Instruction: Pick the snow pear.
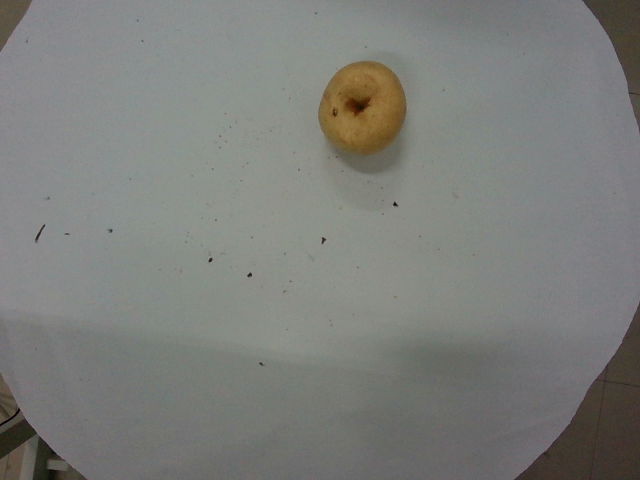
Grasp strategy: vertical